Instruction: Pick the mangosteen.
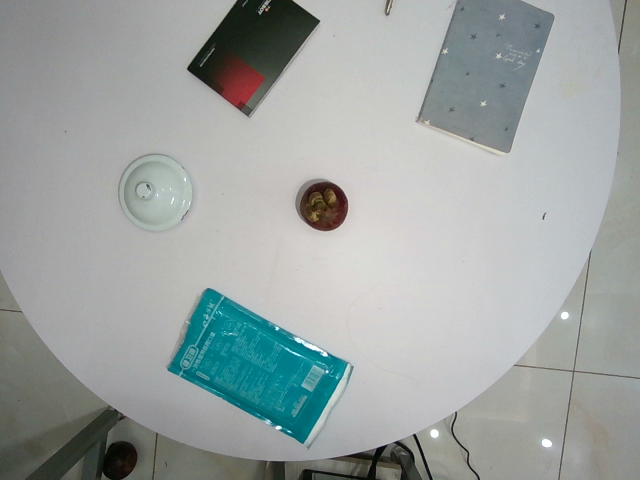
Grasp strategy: vertical